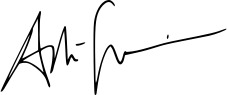
Signature of: adrian schrinner